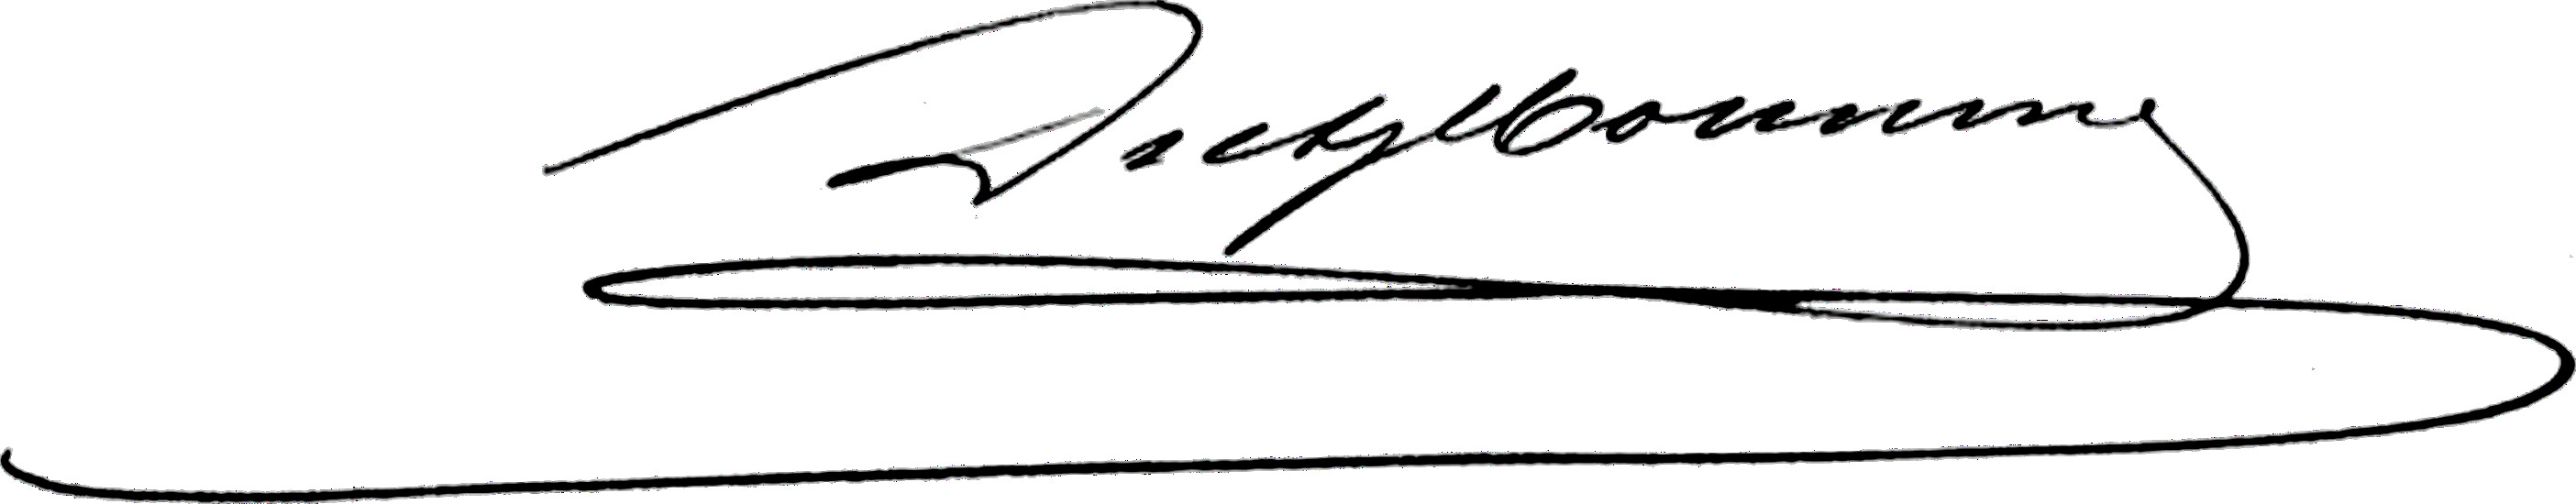
Signature of: charles dietz monnin